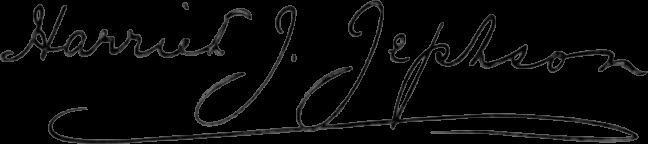
Signature of: harriet julia campbell jephson